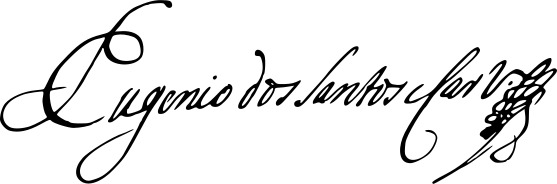
Signature of: eugénio dos santos